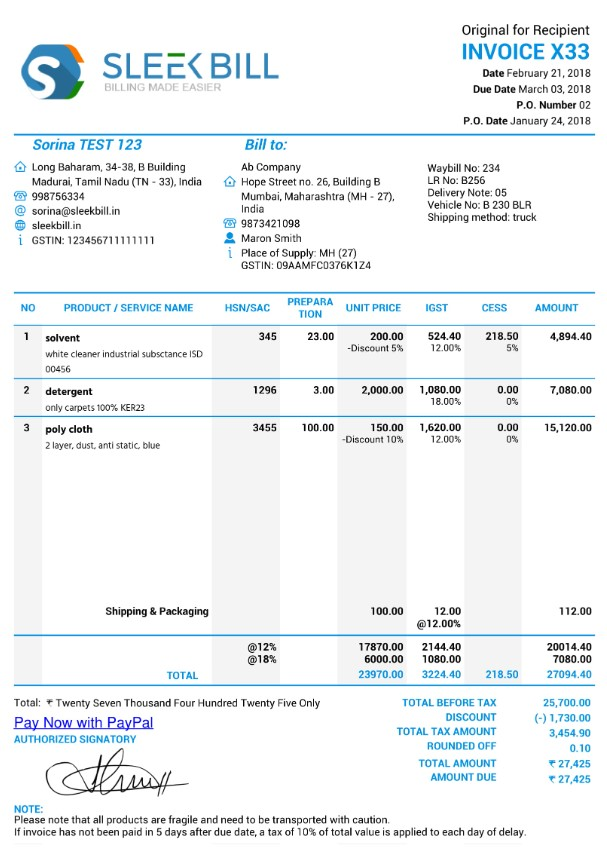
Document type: Invoice